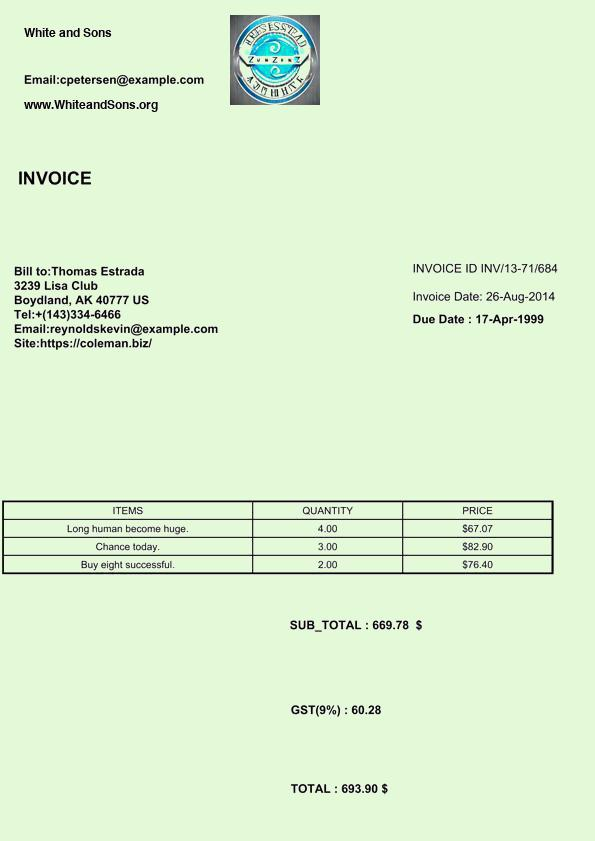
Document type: Invoice